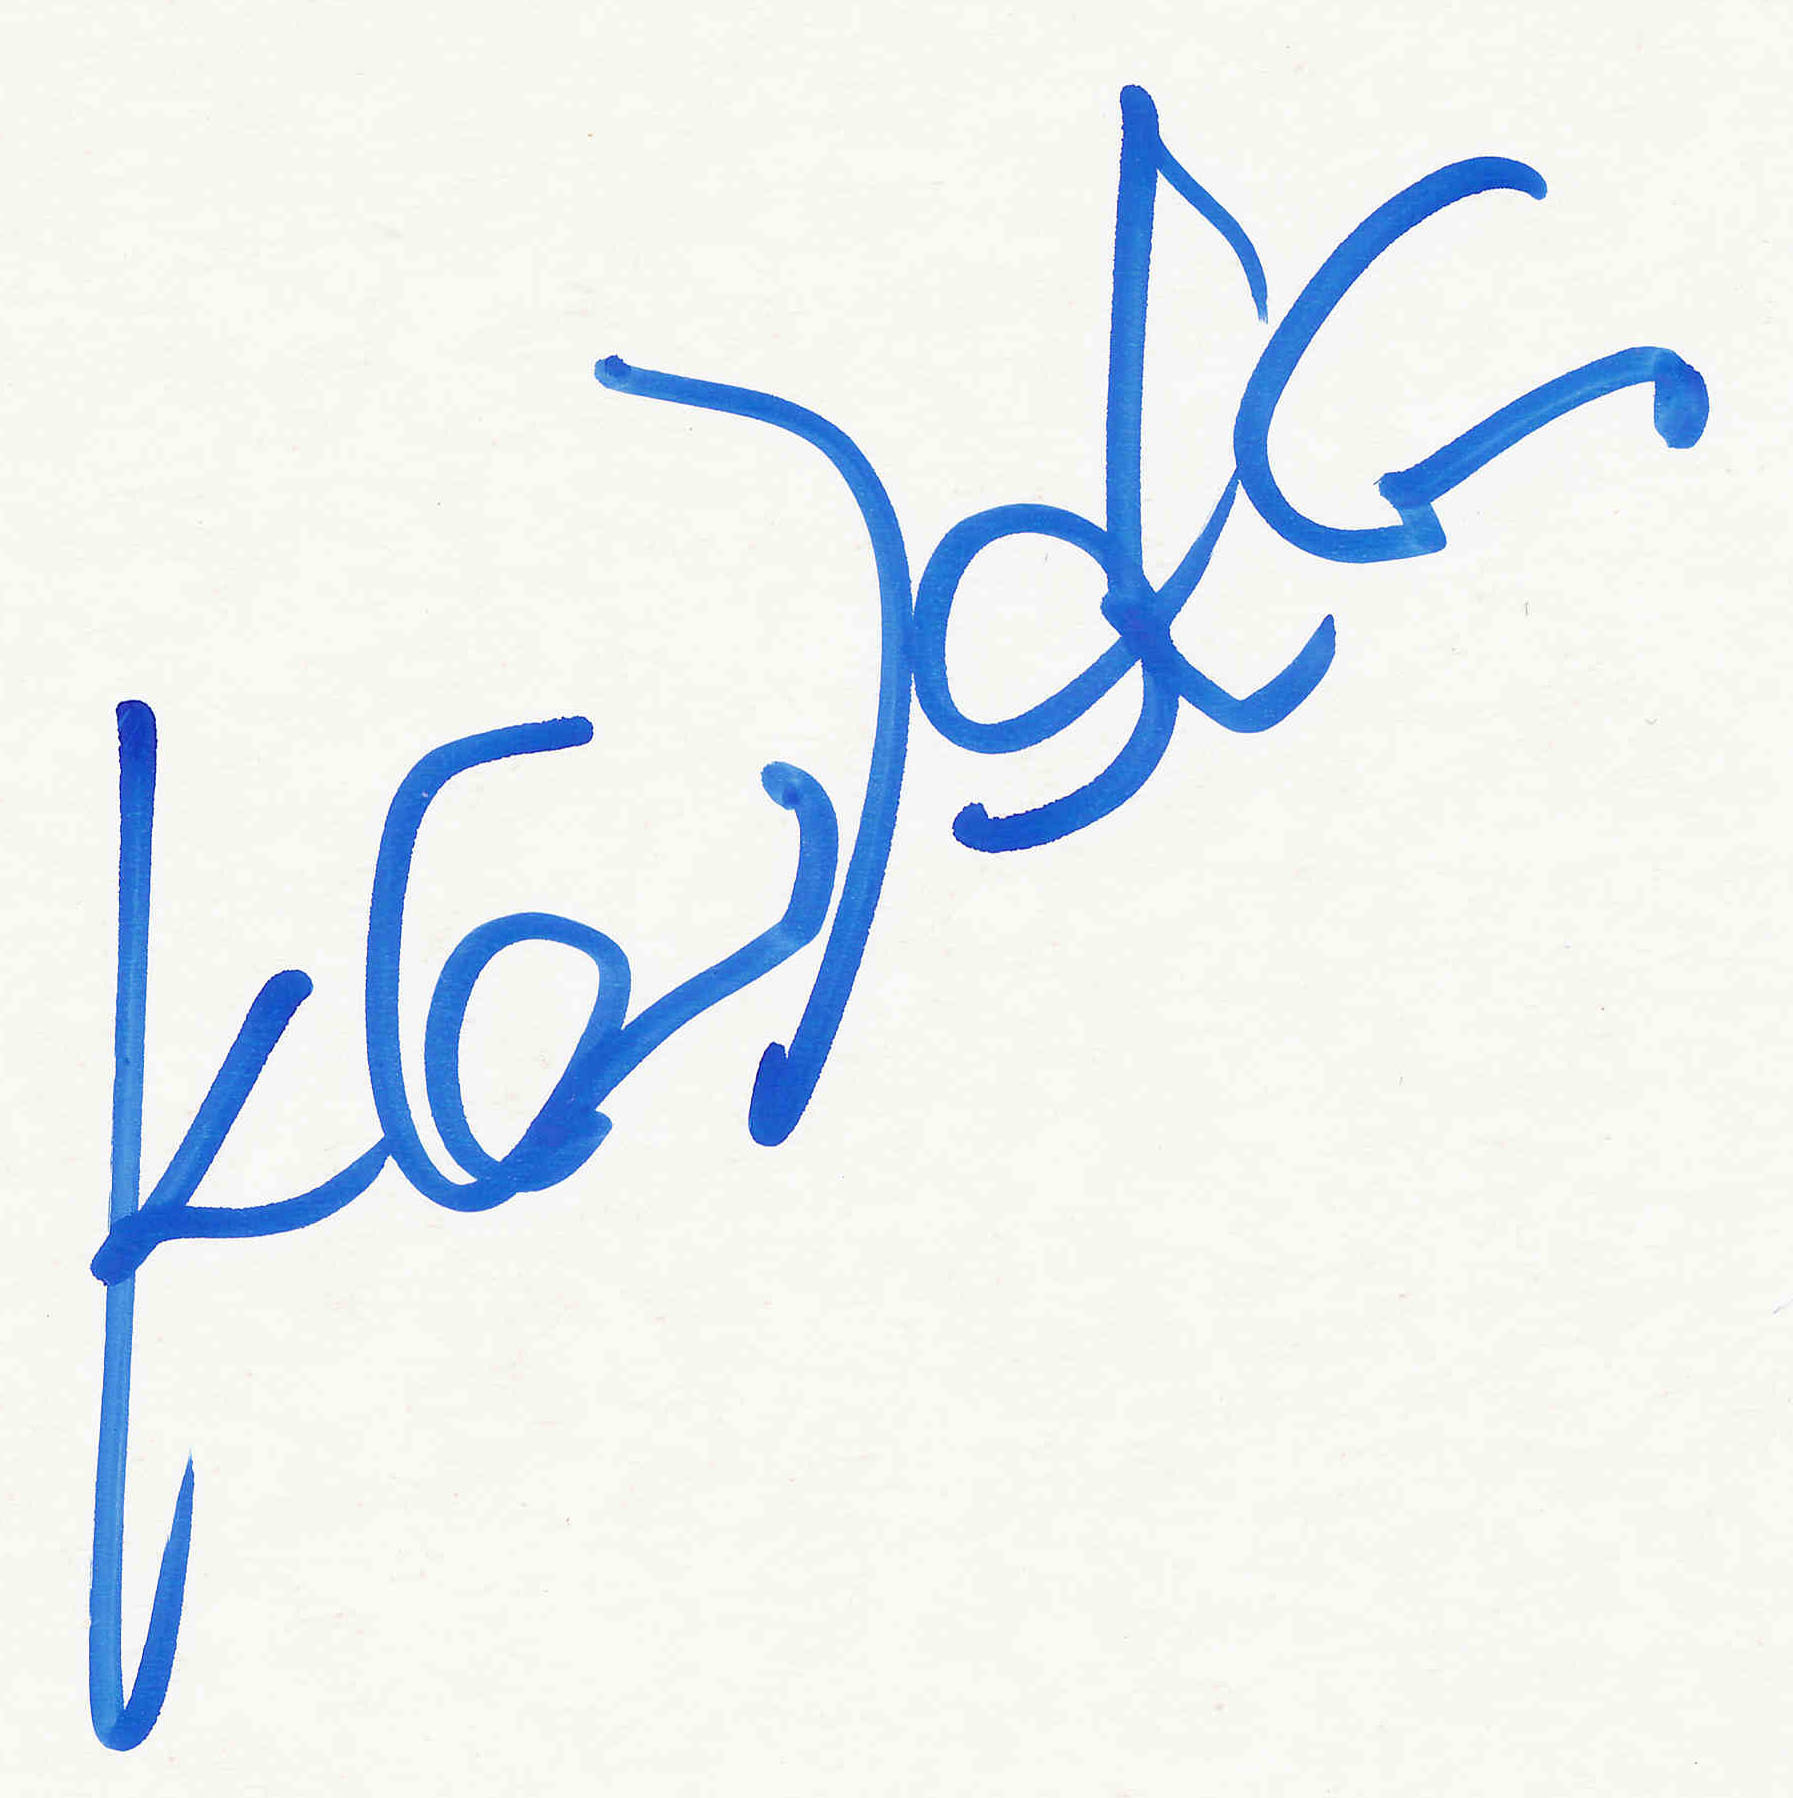
Signature of: klaus dahlen